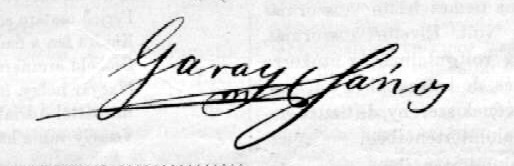
Signature of: jános garay